Question: What is the mailing or notice date provided in the document?
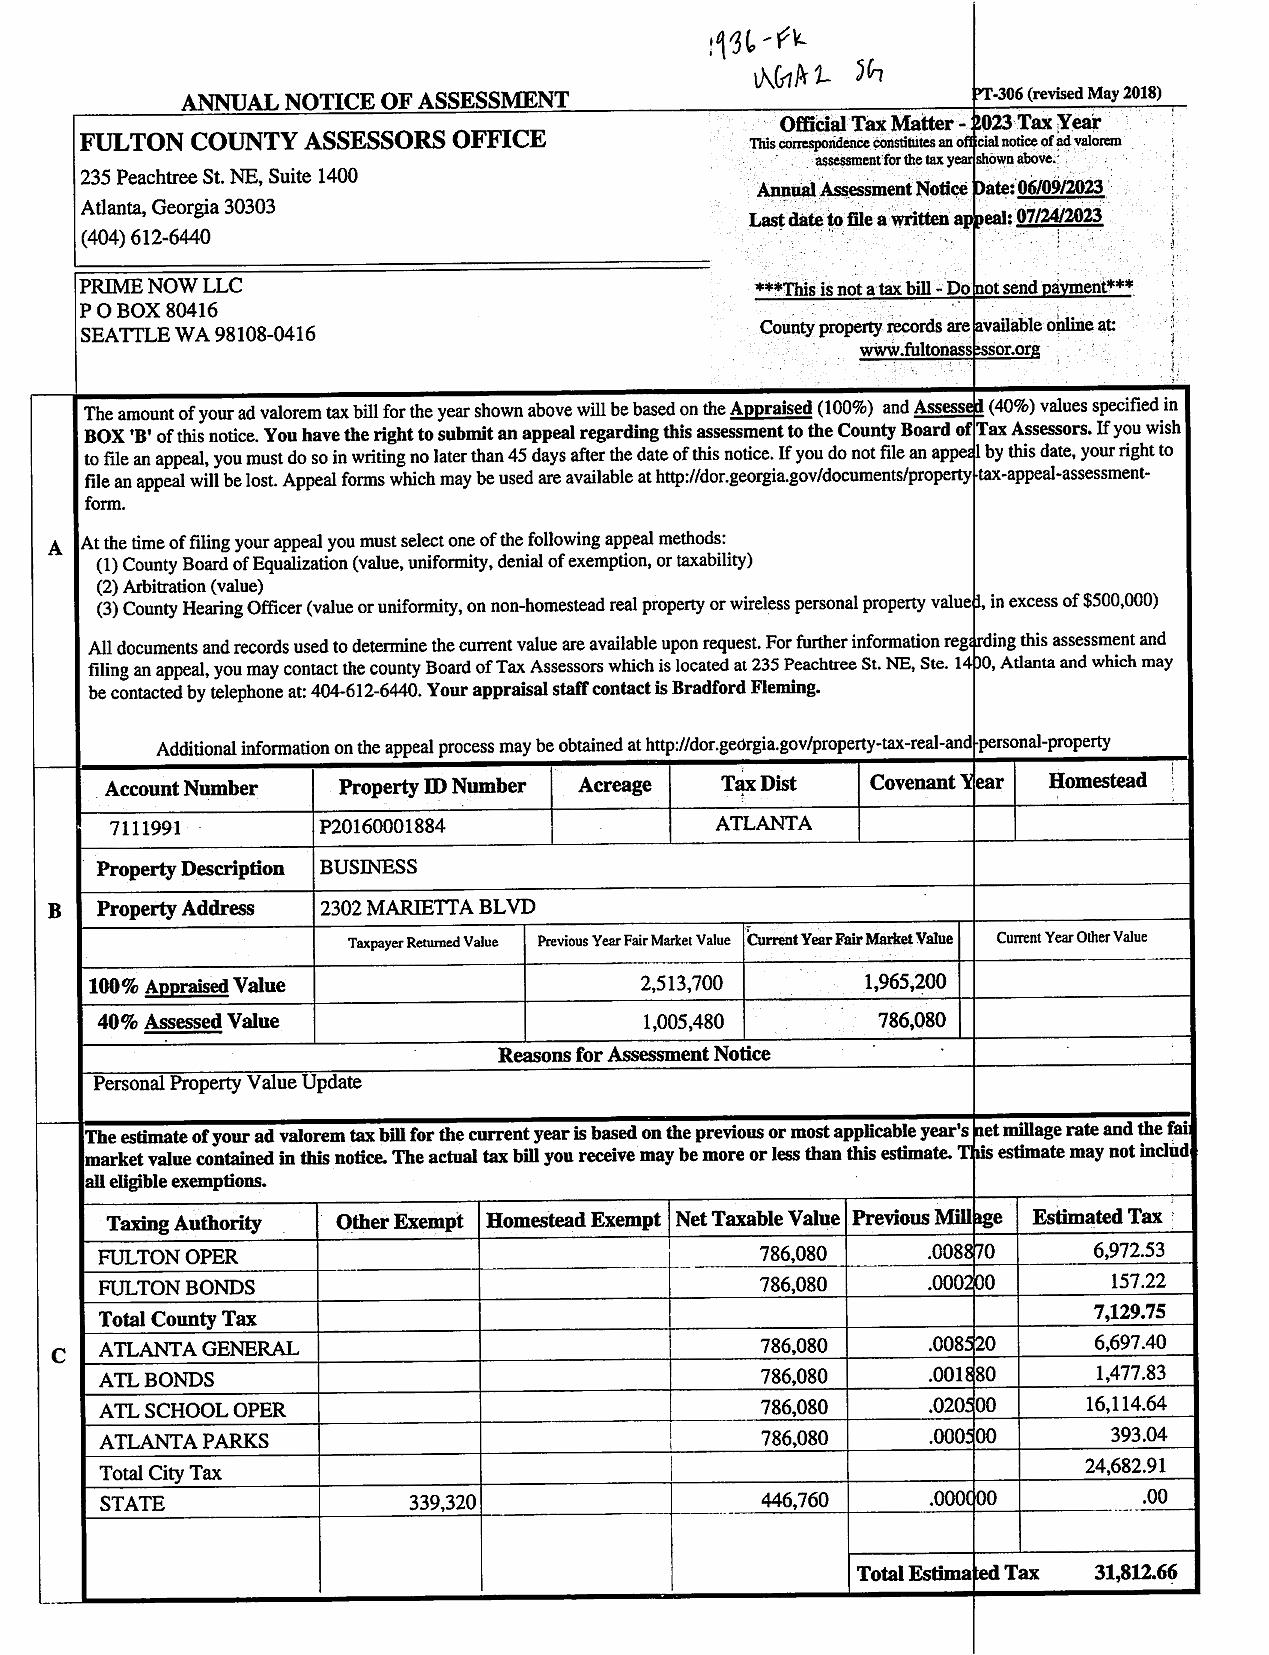
Answer: "6/9/23"